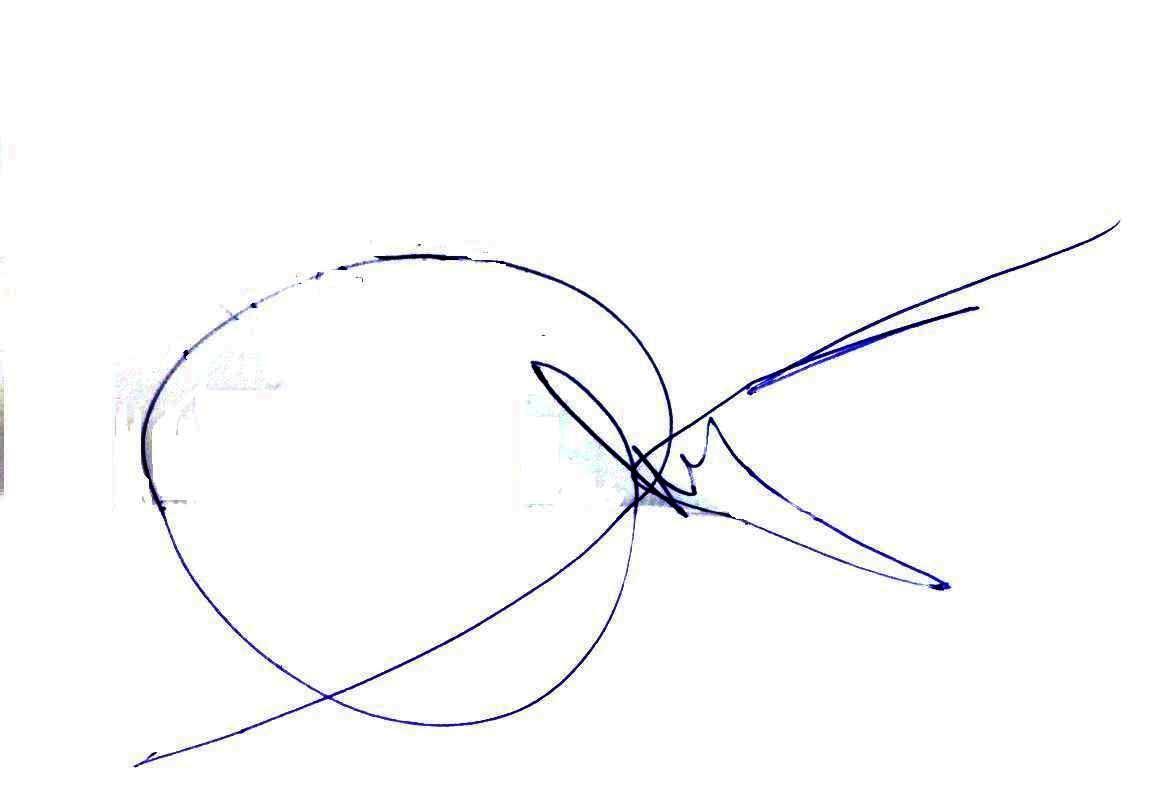
Signature of: evgeny margulis